Question: What is the address or location of the property listed in the document?
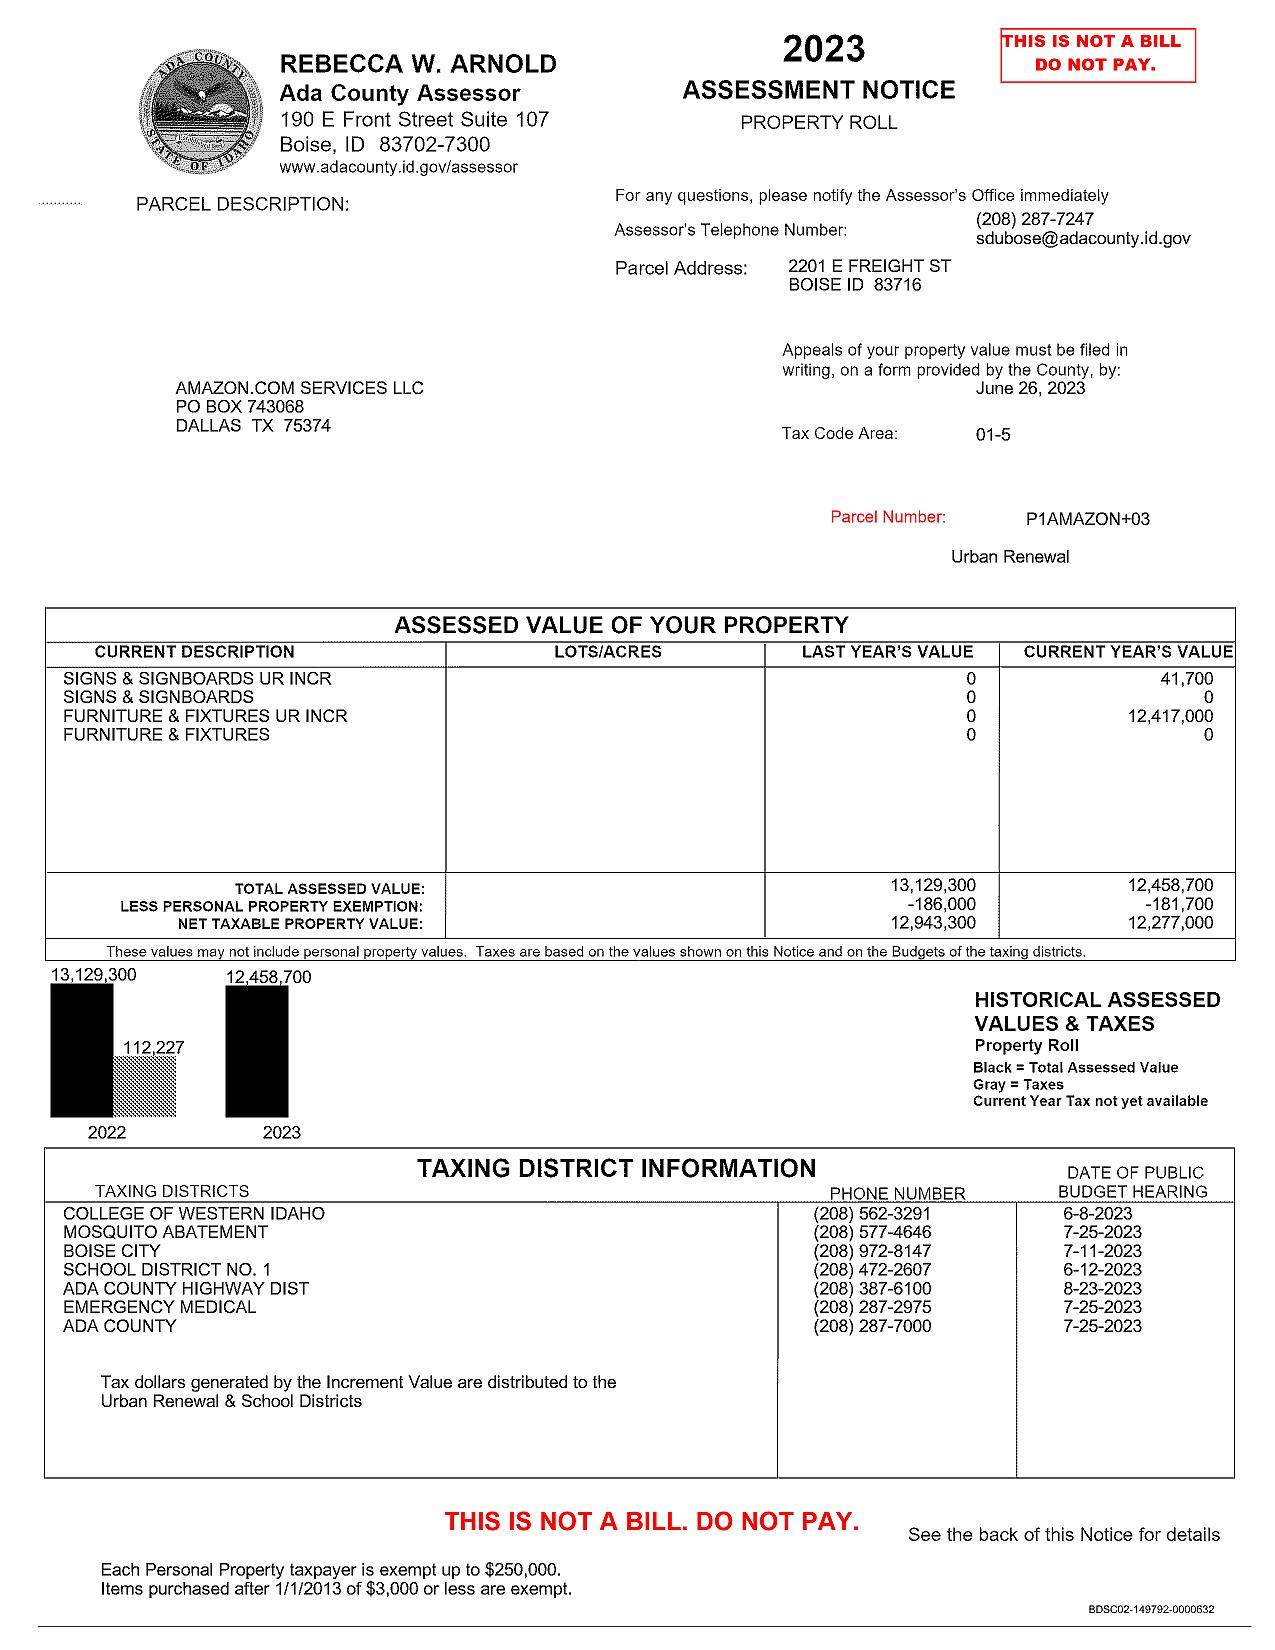
Answer: "2201 E FREIGHT ST BOISE ID 83716"